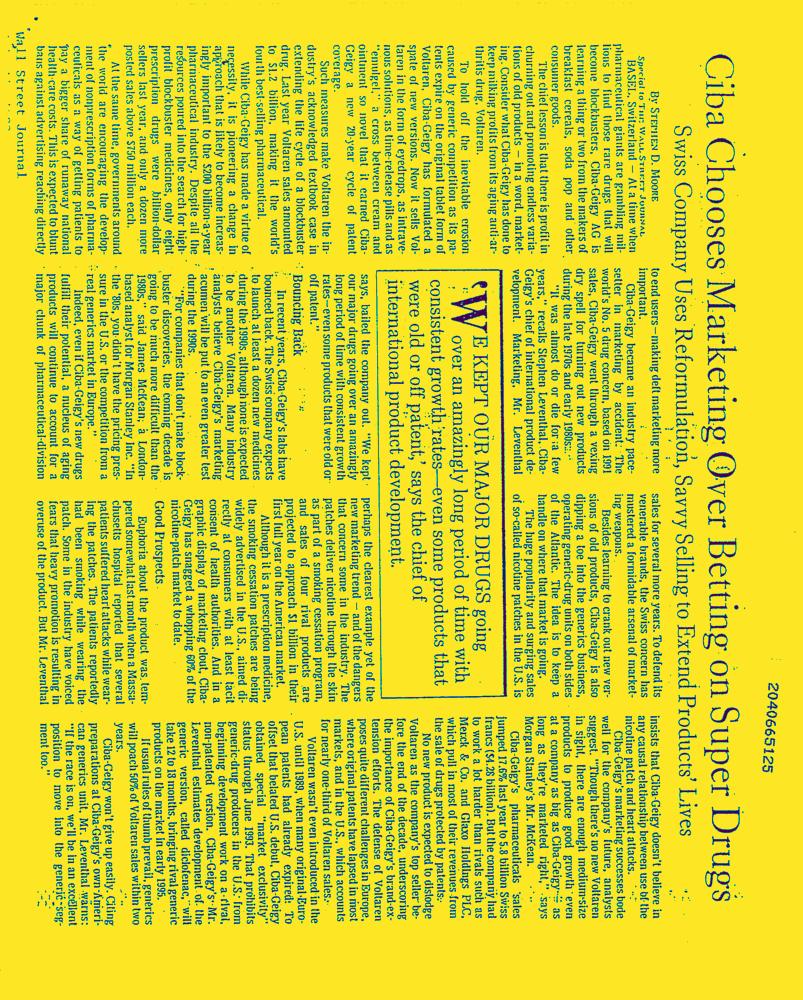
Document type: News-Article